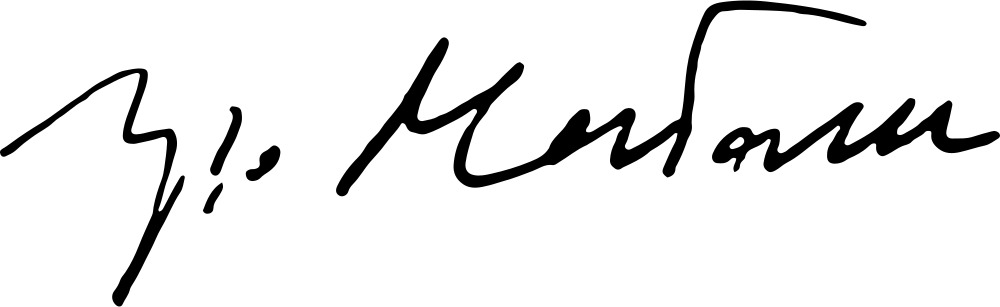
Signature of: sergio mattarella